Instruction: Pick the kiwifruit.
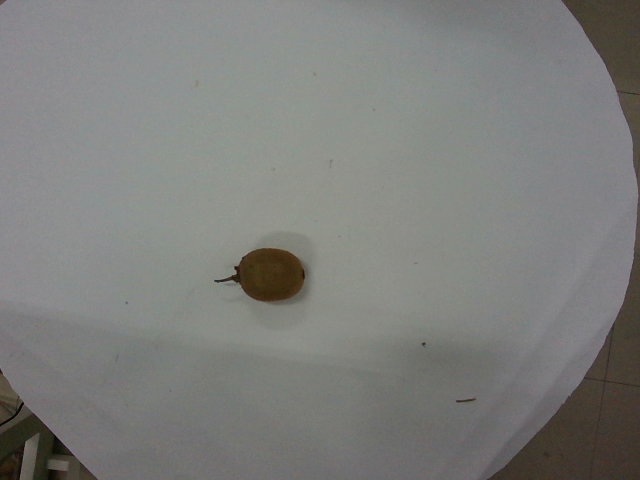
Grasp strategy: vertical